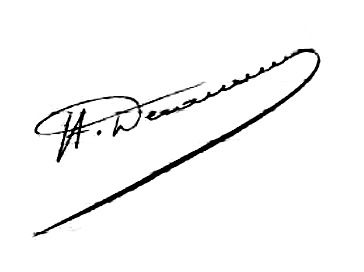
Signature of: henri détailleur 0